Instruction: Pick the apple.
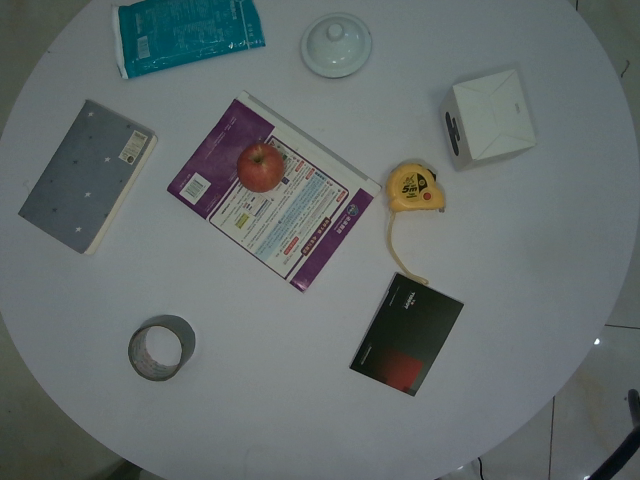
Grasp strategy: vertical